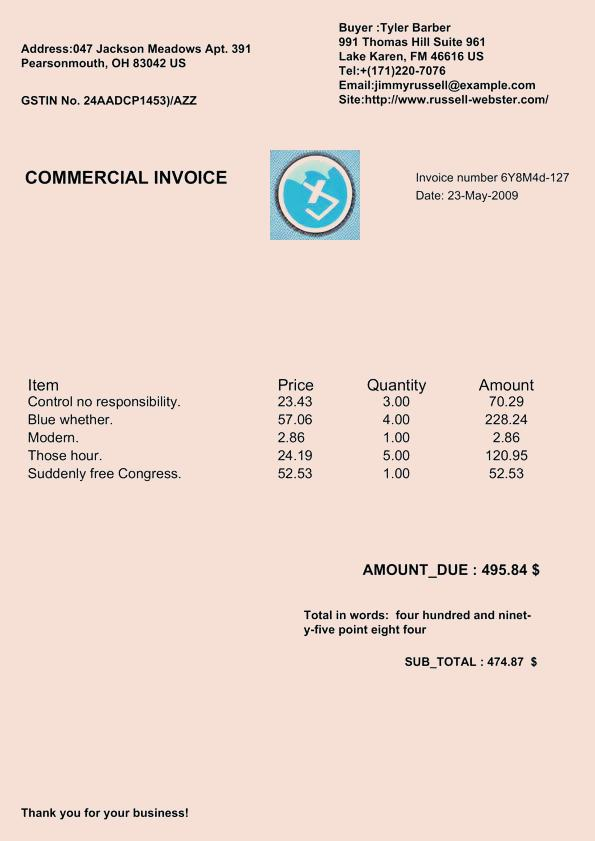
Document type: Invoice